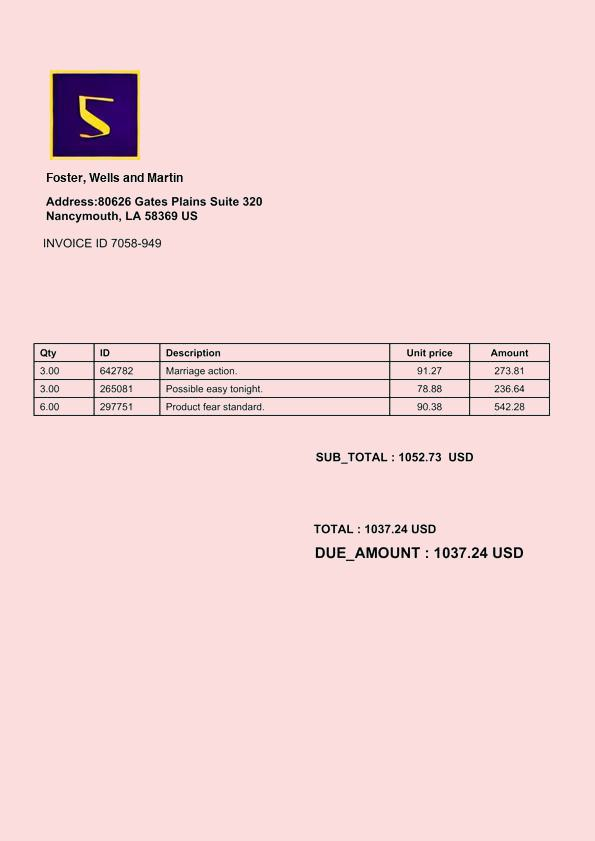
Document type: Invoice